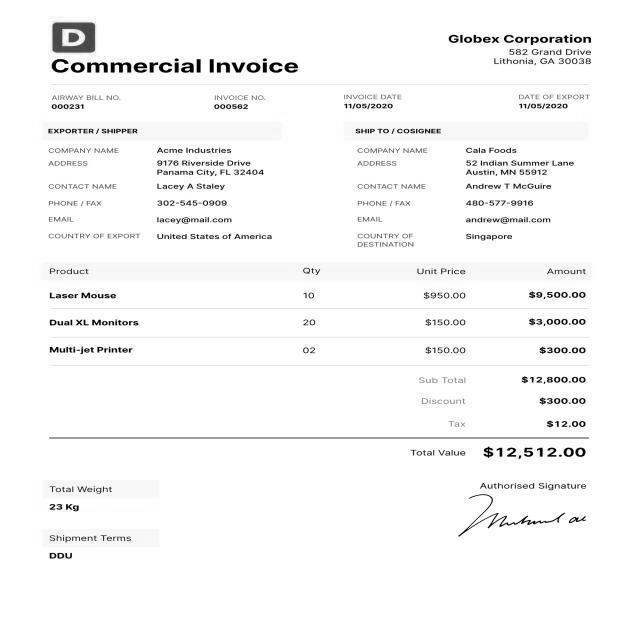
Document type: Invoice